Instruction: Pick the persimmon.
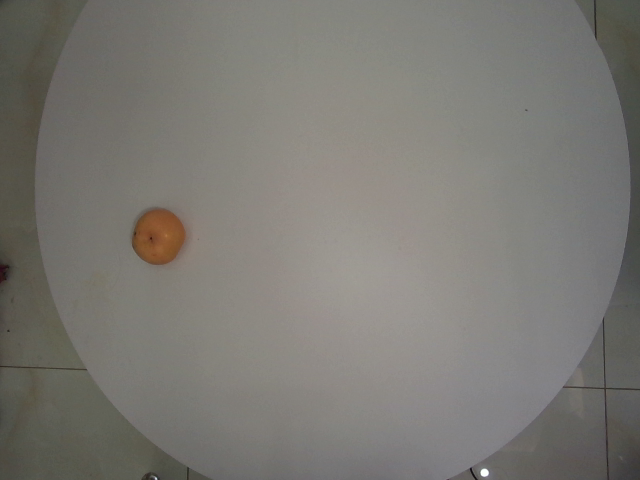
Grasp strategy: vertical